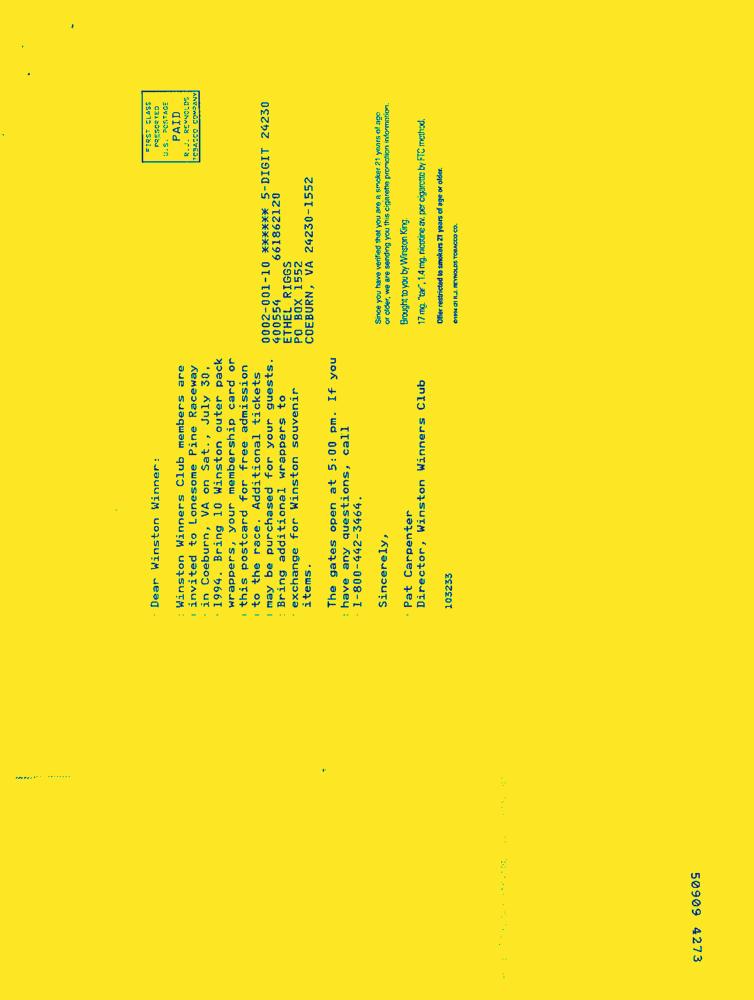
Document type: Letter-Doc